Question: What do the imaging results show?
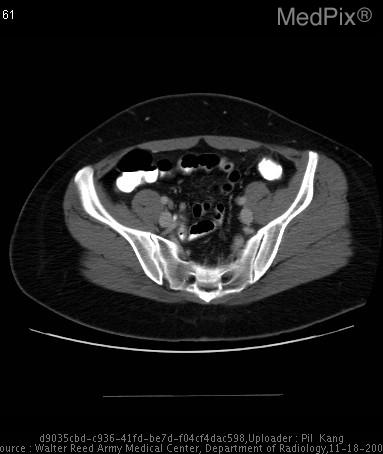
Answer: The imaging shows A small round fatty lesion adjacent to the proximal sigmoid colon outlined by a ring of soft tissue attenuation, plus surrounding stranding of mesenteric fat.  There is also a small focal thickening of the adjacent sigmoid colonic wall.  No diverticula were noted in the entirity of the sigmoid colon (not shown). Multiple axial CT images of the abdomen/pelvis demonstrates: small round fatty lesion adjacent to the proximal sigmoid colon outlined by a ring of soft tissue attenuation, plus surrounding stranding of mesenteric fat.  There is also a small focal thickening of the adjacent sigmoid colonic wall.  No diverticula were noted in the entirity of the sigmoid colon (not shown)..